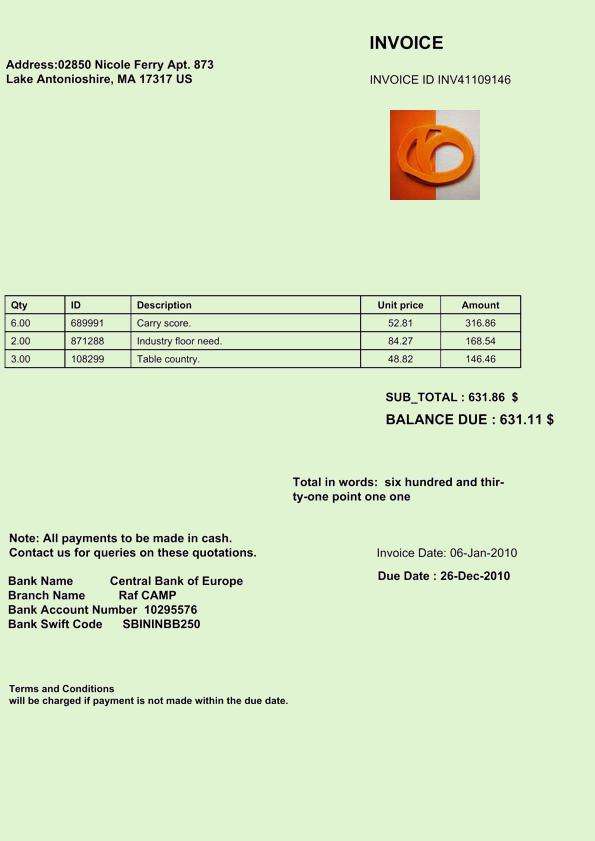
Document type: Invoice